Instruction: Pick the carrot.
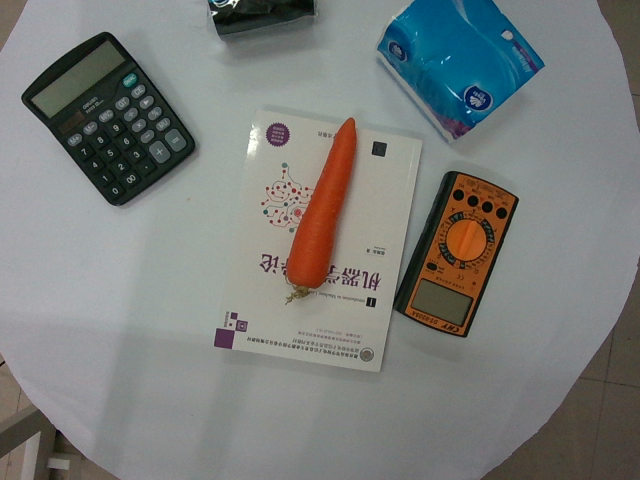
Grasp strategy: vertical